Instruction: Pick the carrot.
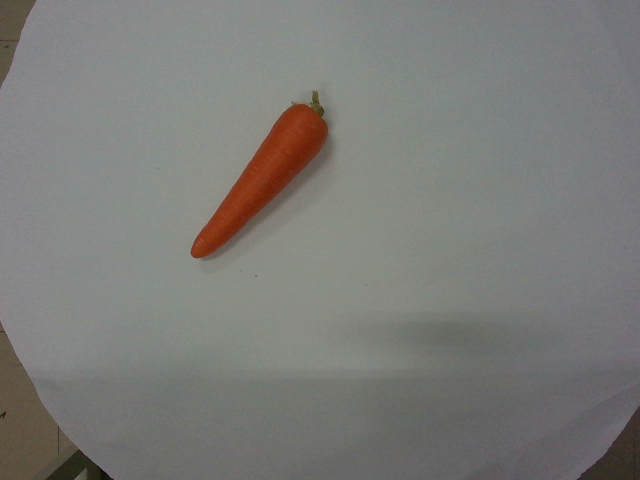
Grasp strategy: vertical